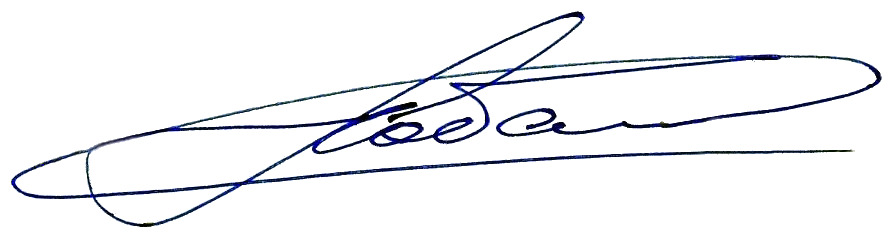
Signature of: leonid lobas